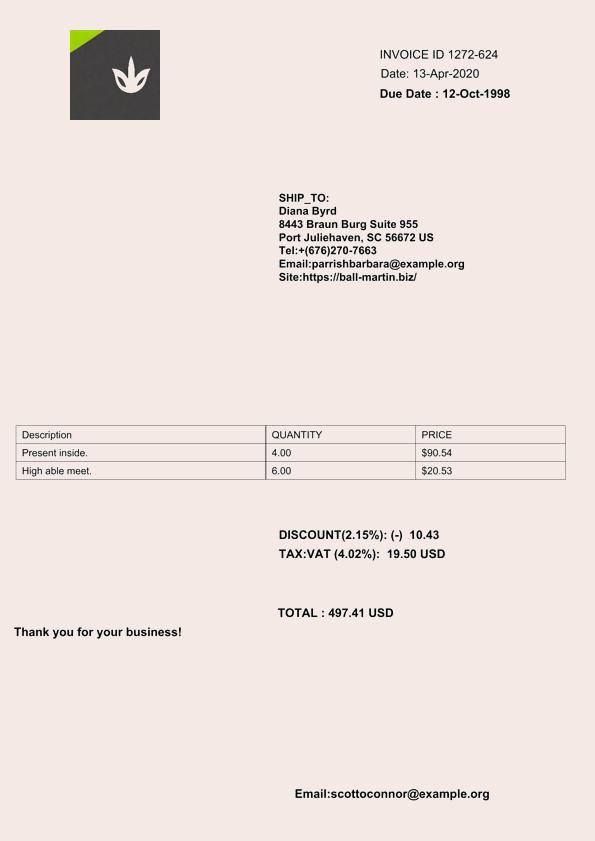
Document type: Invoice